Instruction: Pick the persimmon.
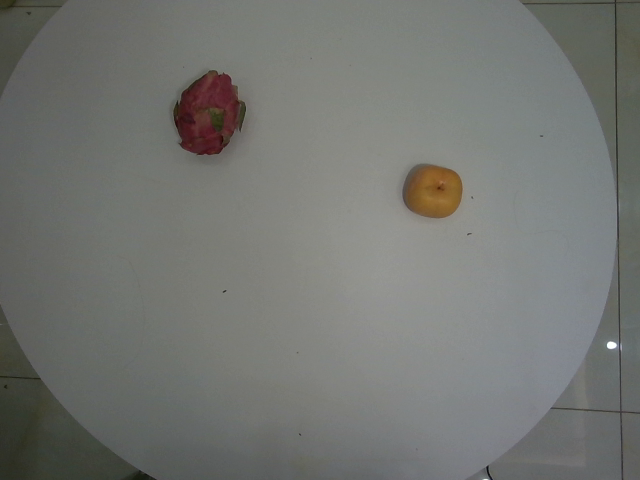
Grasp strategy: vertical